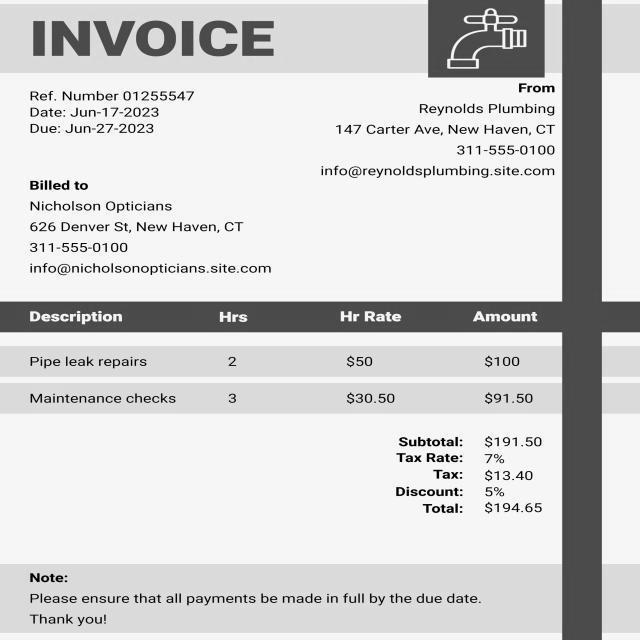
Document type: Invoice